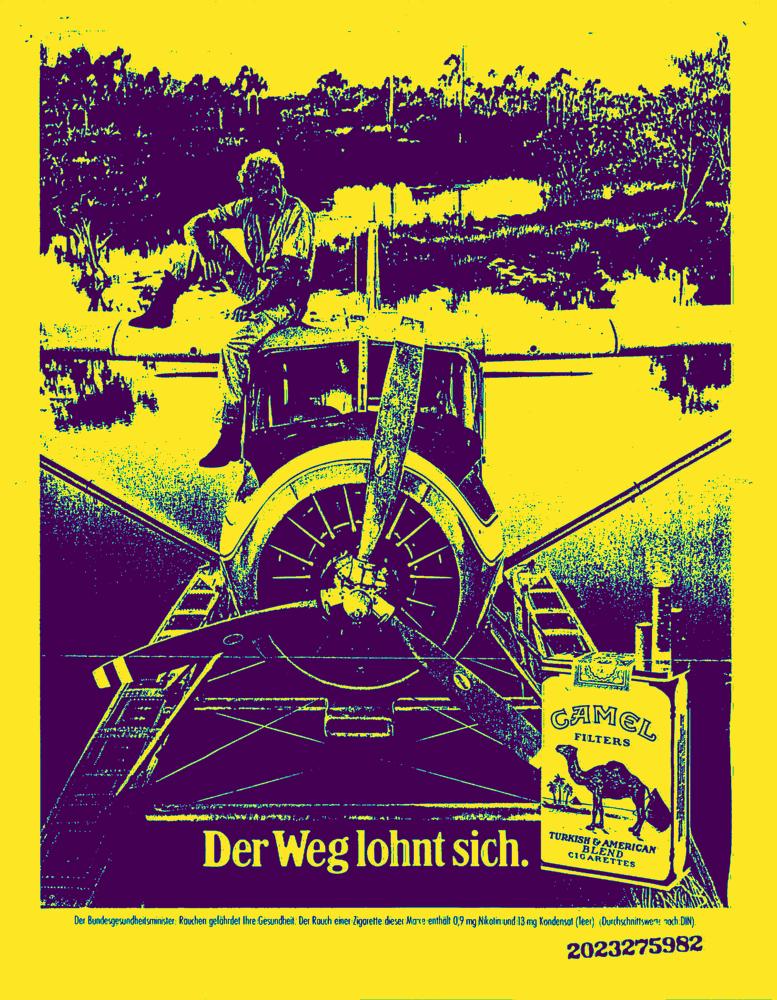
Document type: AD